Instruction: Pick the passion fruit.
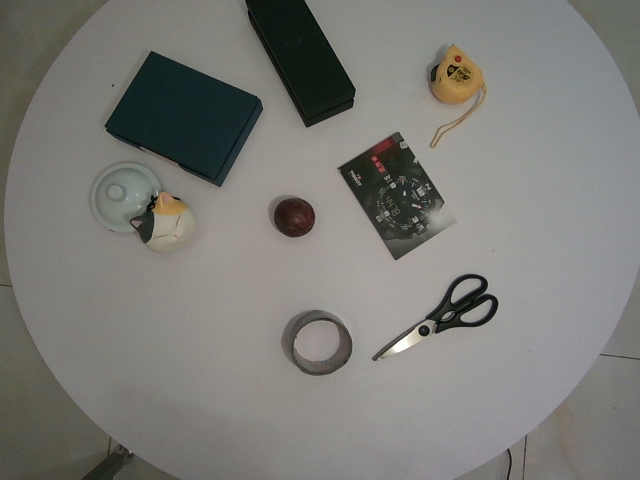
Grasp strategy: vertical